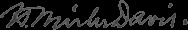
Signature of: henry winter davis